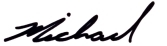
Signature of: michael dembrow